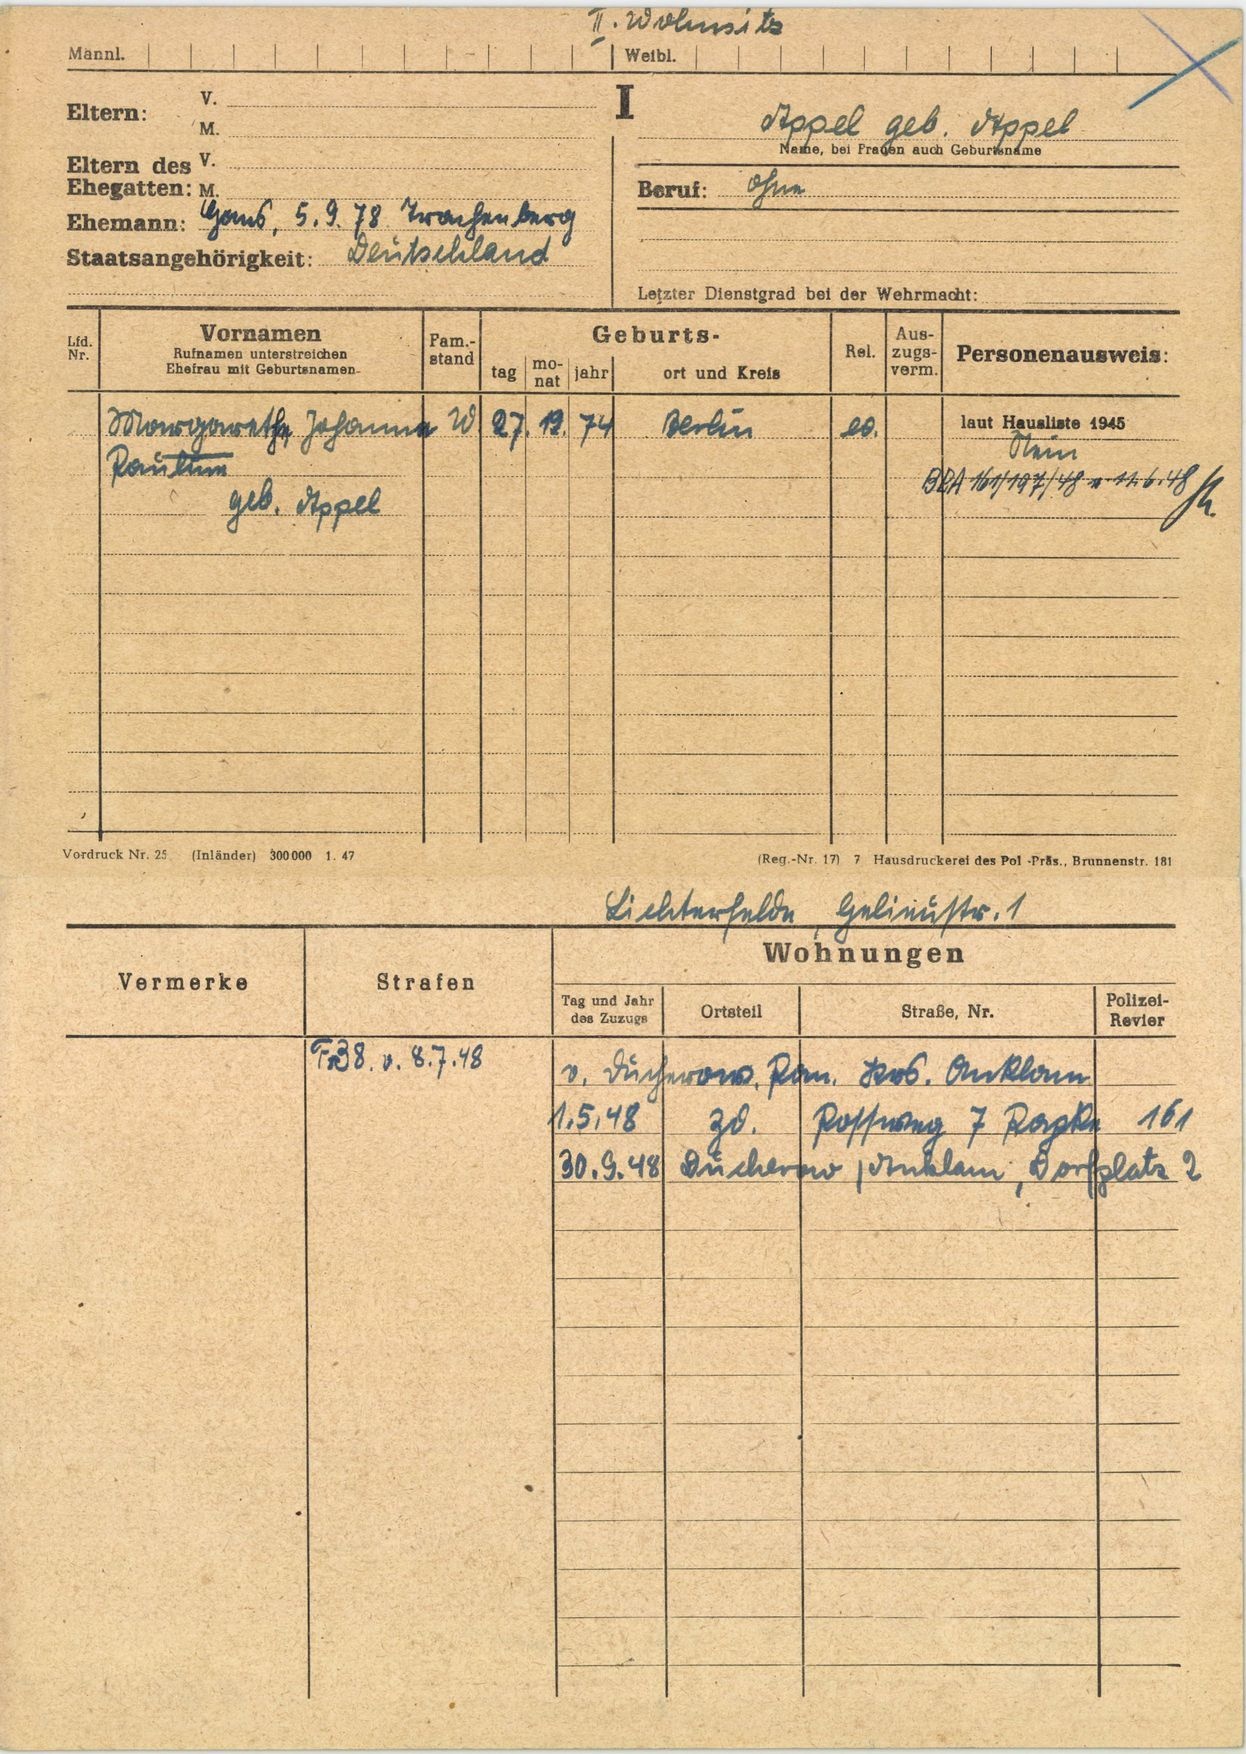
Appel geb. Appel